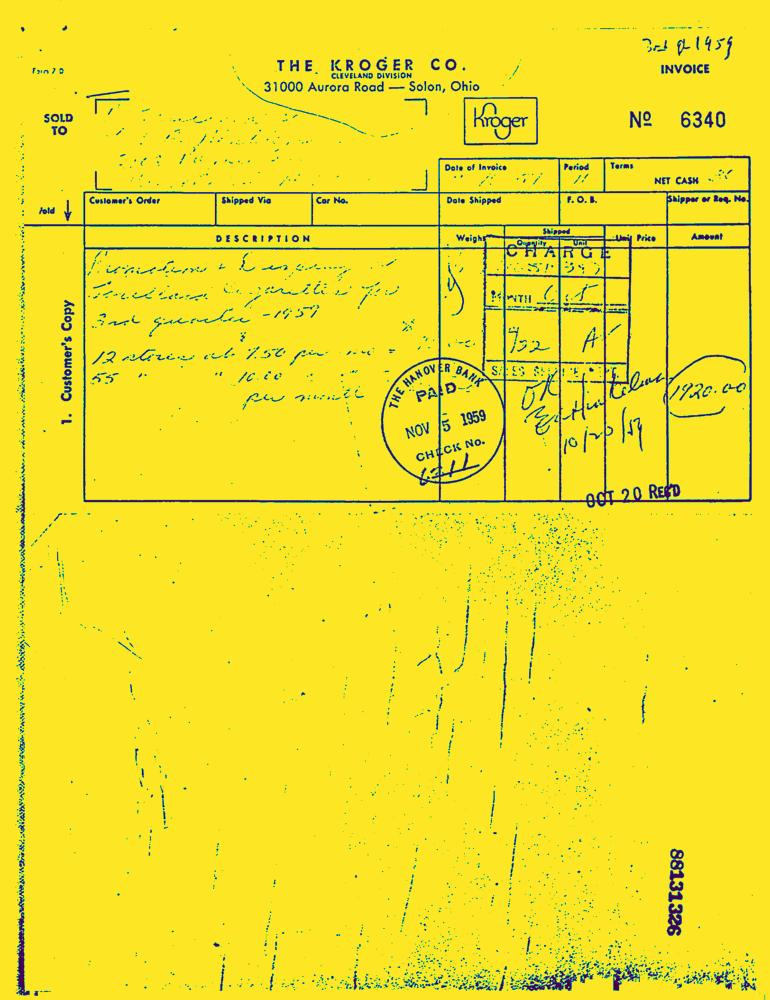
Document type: Invoice-Doc